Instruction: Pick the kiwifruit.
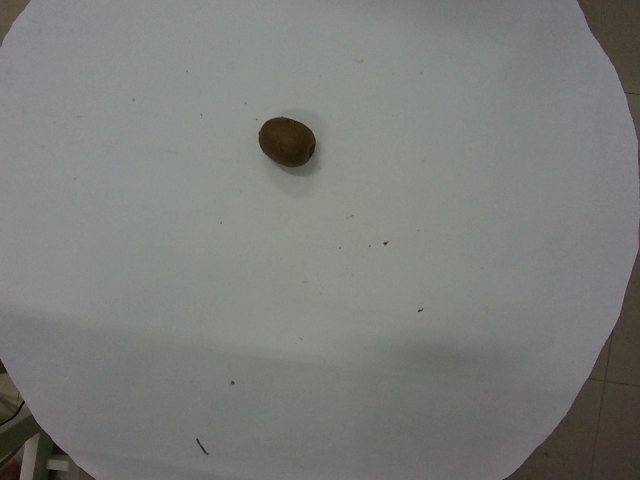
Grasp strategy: vertical